Patient: Male, age 62
A 62-year-old man who had been treated for severe persistent asthma for 10 years at a local hospital presented to our hospital with a 1-month history of wheezing and exertional dyspnea. At his local hospital, he had been treated with high-dose inhaled corticosteroid, an inhaled long-acting beta2-agonist, leukotriene receptor antagonist, xanthine and intermittent systemic corticosteroids at least once a month for half a year. At our hospital, his wheezing disappeared after the administration of oral corticosteroid, but his exertional dyspnea did not improve. He was admitted to our hospital for the investigation of dyspnea and pulse oximeter desaturation.
A physical examination was normal despite hypoxemia. Chest sounds were normal, and expiratory wheezing was no longer heard after bronchodilator administration. There were no skin lesions, lymphadenopathy or neurological findings. Laboratory findings showed elevated serum lactic dehydrogenase (LDH) (1,482 IU/L), aspartate aminotransferase (AST) (39 IU/L) and C-reactive protein (CRP) (1.6 mg/dL) levels. An arterial blood gas analysis at rest while breathing room air showed hypoxemia (PaO2 53.9 Torr) with an elevated alveolar-arterial oxygen difference (AaDO2) (60.9 Torr). The serum tumor markers were within normal limits, except for an elevated soluble interleukin-2 receptor level (sIL-2R) (1,570 U/mL). Although chest X-ray showed no abnormal findings, chest CT showed diffuse multiple small nodules in the lung fields, no mass and no lymphadenopathy in the thorax or the abdominal cavity (Fig. 1A). Respiratory function testing showed a decline in the pulmonary diffusing capacity for carbon monoxide (DLCO). Pulmonary blood flow scintigraphy showed decreased accumulation in both middle-lower lung fields. A diffuse pulmonary 18F-FDG PET-CT scan showed an increased diffuse FDG uptake in both middle-lower lung fields (Fig. 1B). The existence of malignant lymphoma, such as IVLBCL, without clinical findings was suspected because of the hypoxemia, the high levels of LDH and sIL-2R, the increased AaDO2, the decreased DLCO and the scintigraphic, CT and PET-CT findings. A random skin biopsy and TBLB were performed, and the pathological findings revealed atypical lymphoid cells located within the intravascular space of the capillary vessels and pulmonary artery. In immunohistochemical staining, these atypical lymphoid cells were positive for CD20 and CD79a, which are B-cell markers (Fig. 2), and demonstrated a high proliferation index, as revealed by MIB-1 (Ki-67) (data not shown). Based on these results, the patient was diagnosed as having IVLBCL with pulmonary involvement.
After transfer to the Department of Hematology, the patient was treated with prednisolone and vincristine to reduce the pulmonary tumor burden due to his worsening respiratory condition. After one week, his respiratory condition improved. Following prednisolone and vincristine administration, he was treated with R-CHOP chemotherapy, consisting of rituximab, cyclophosphamide, doxorubicin hydrochloride, vincristine and prednisolone. He achieved complete remission after eight cycles of R-CHOP chemotherapy with no severe adverse events, and the LDH and sIL-2R levels, the AaDO2 and chest CT and FDG-PET findings subsequently revealed no signs of lymphoma involvement (Fig. 3).
Keywords: asthma, intravascular large b-cell lymphoma, positron emission tomography, transbronchial lung biopsy
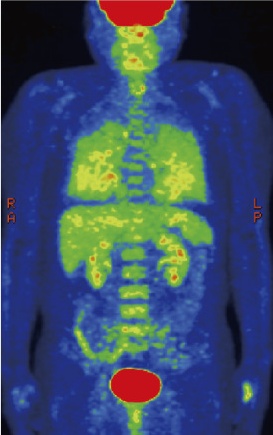
Image caption: 18F-FDG PET-CT. scans at the initial presentation, showing diffuse multiple small nodules in the lung fields and an increased diffuse FDG uptake in both middle-lower lung fields. FDG: fluorodeoxyglucose, PET: positron emission tomography.